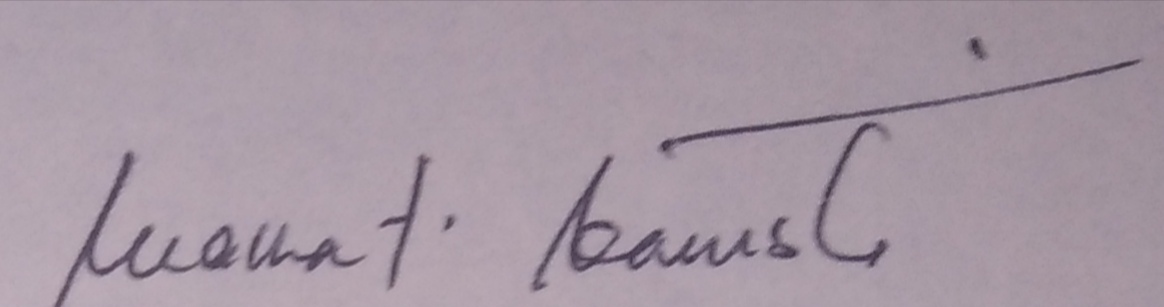
Signature of: lualhati bautista